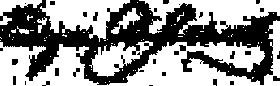
Signature of: edgar b jewett